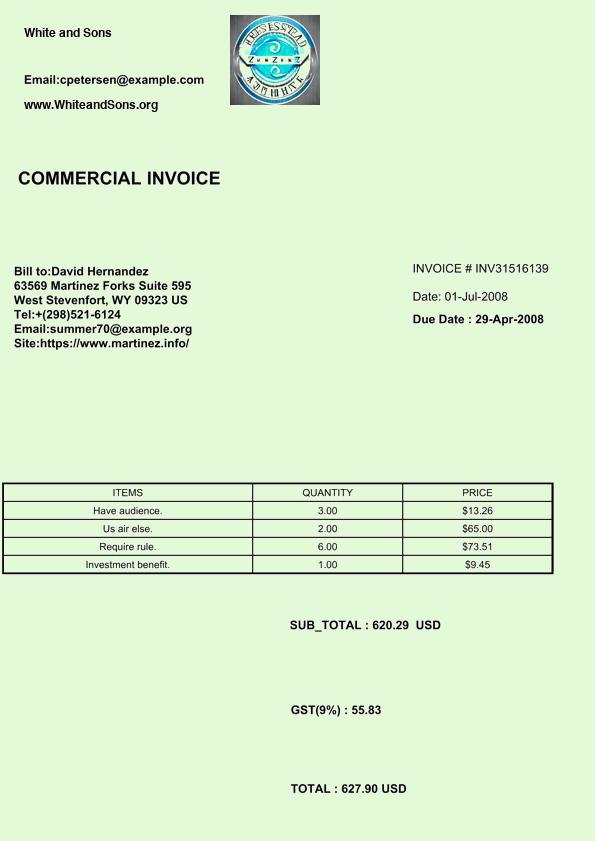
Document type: Invoice